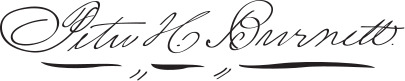
Signature of: peter hardeman burnett